Question: What is the earliest payment due date mentioned in the document?
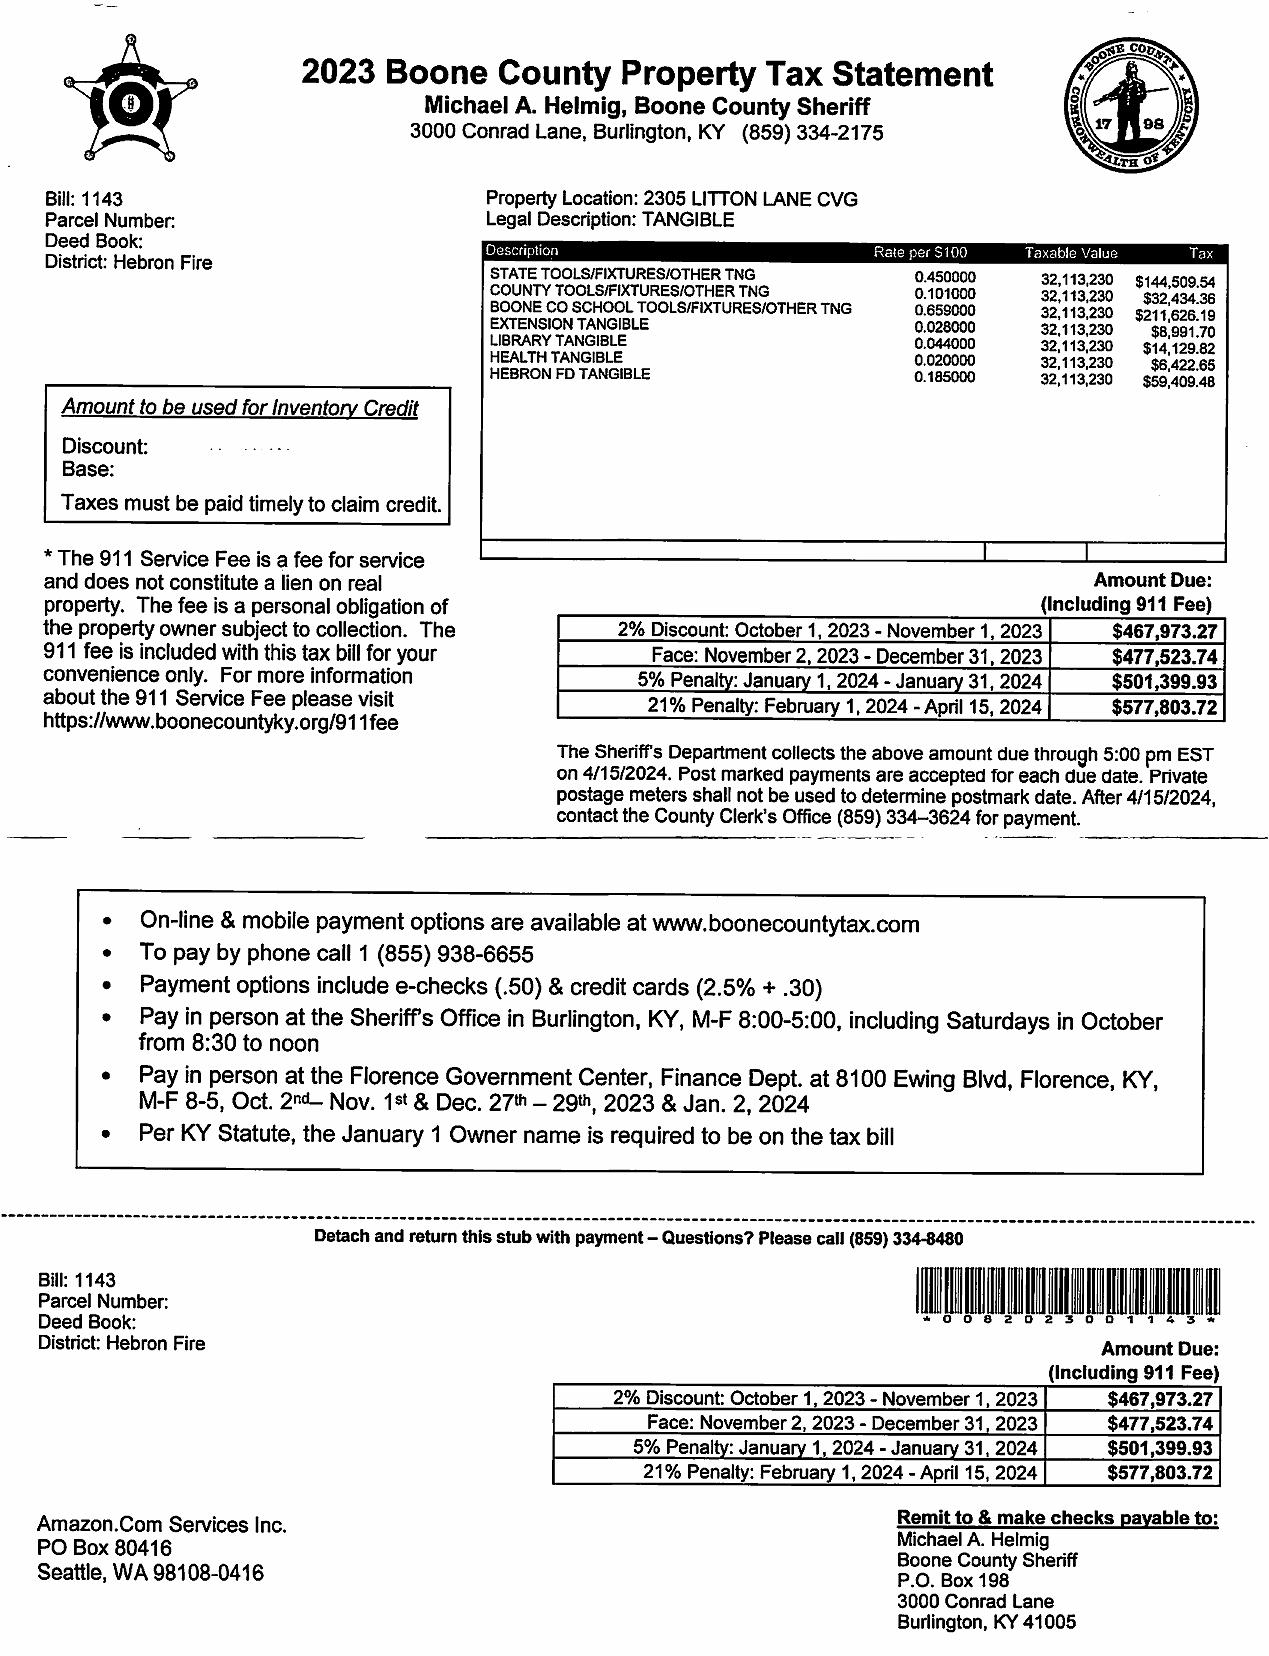
Answer: "October 1, 2023 - November 1, 2023"